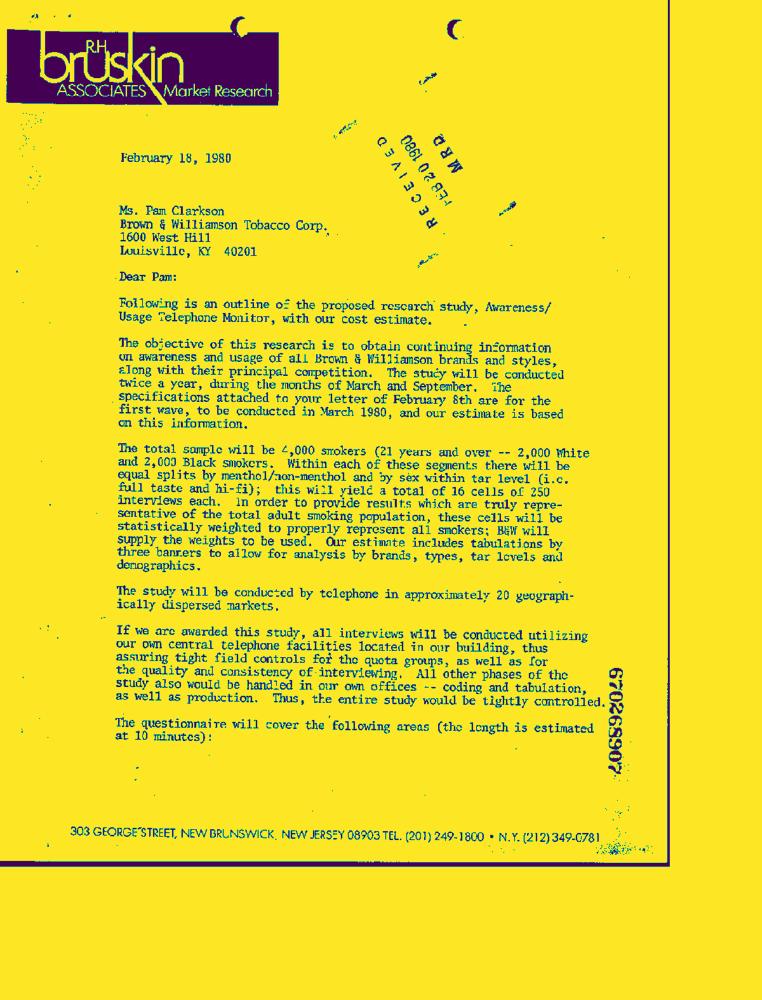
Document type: Letter-Doc